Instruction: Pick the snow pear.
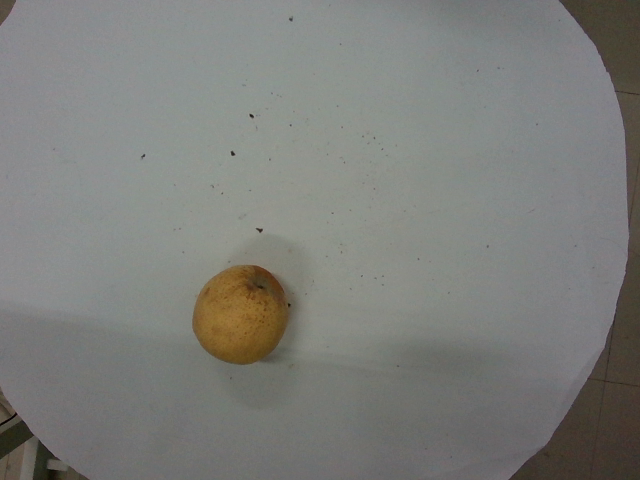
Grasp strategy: vertical